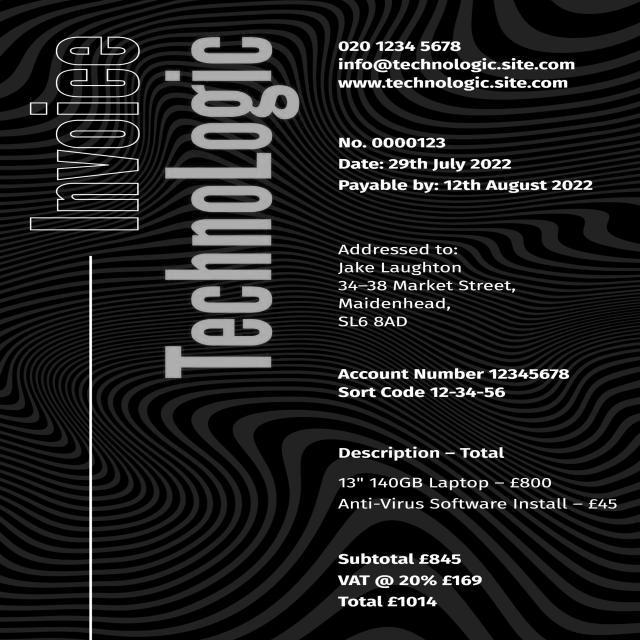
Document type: Invoice